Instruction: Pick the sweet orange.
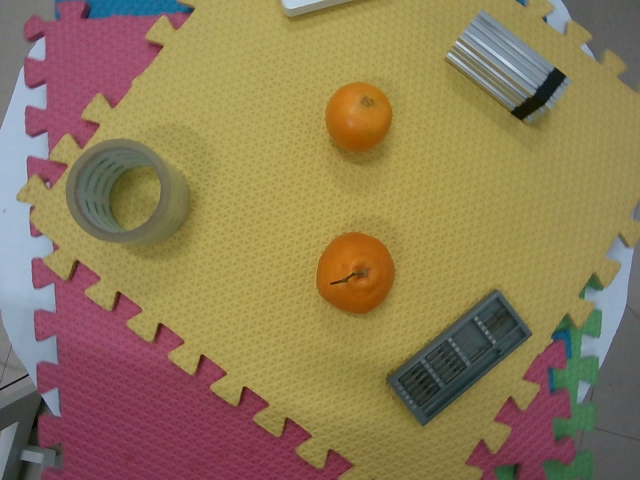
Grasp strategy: vertical